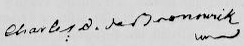
Signature of: charles william ferdinand duke of brunswick wolfenbüttel